Question: What jurisdiction, city, or county is the document associated with?
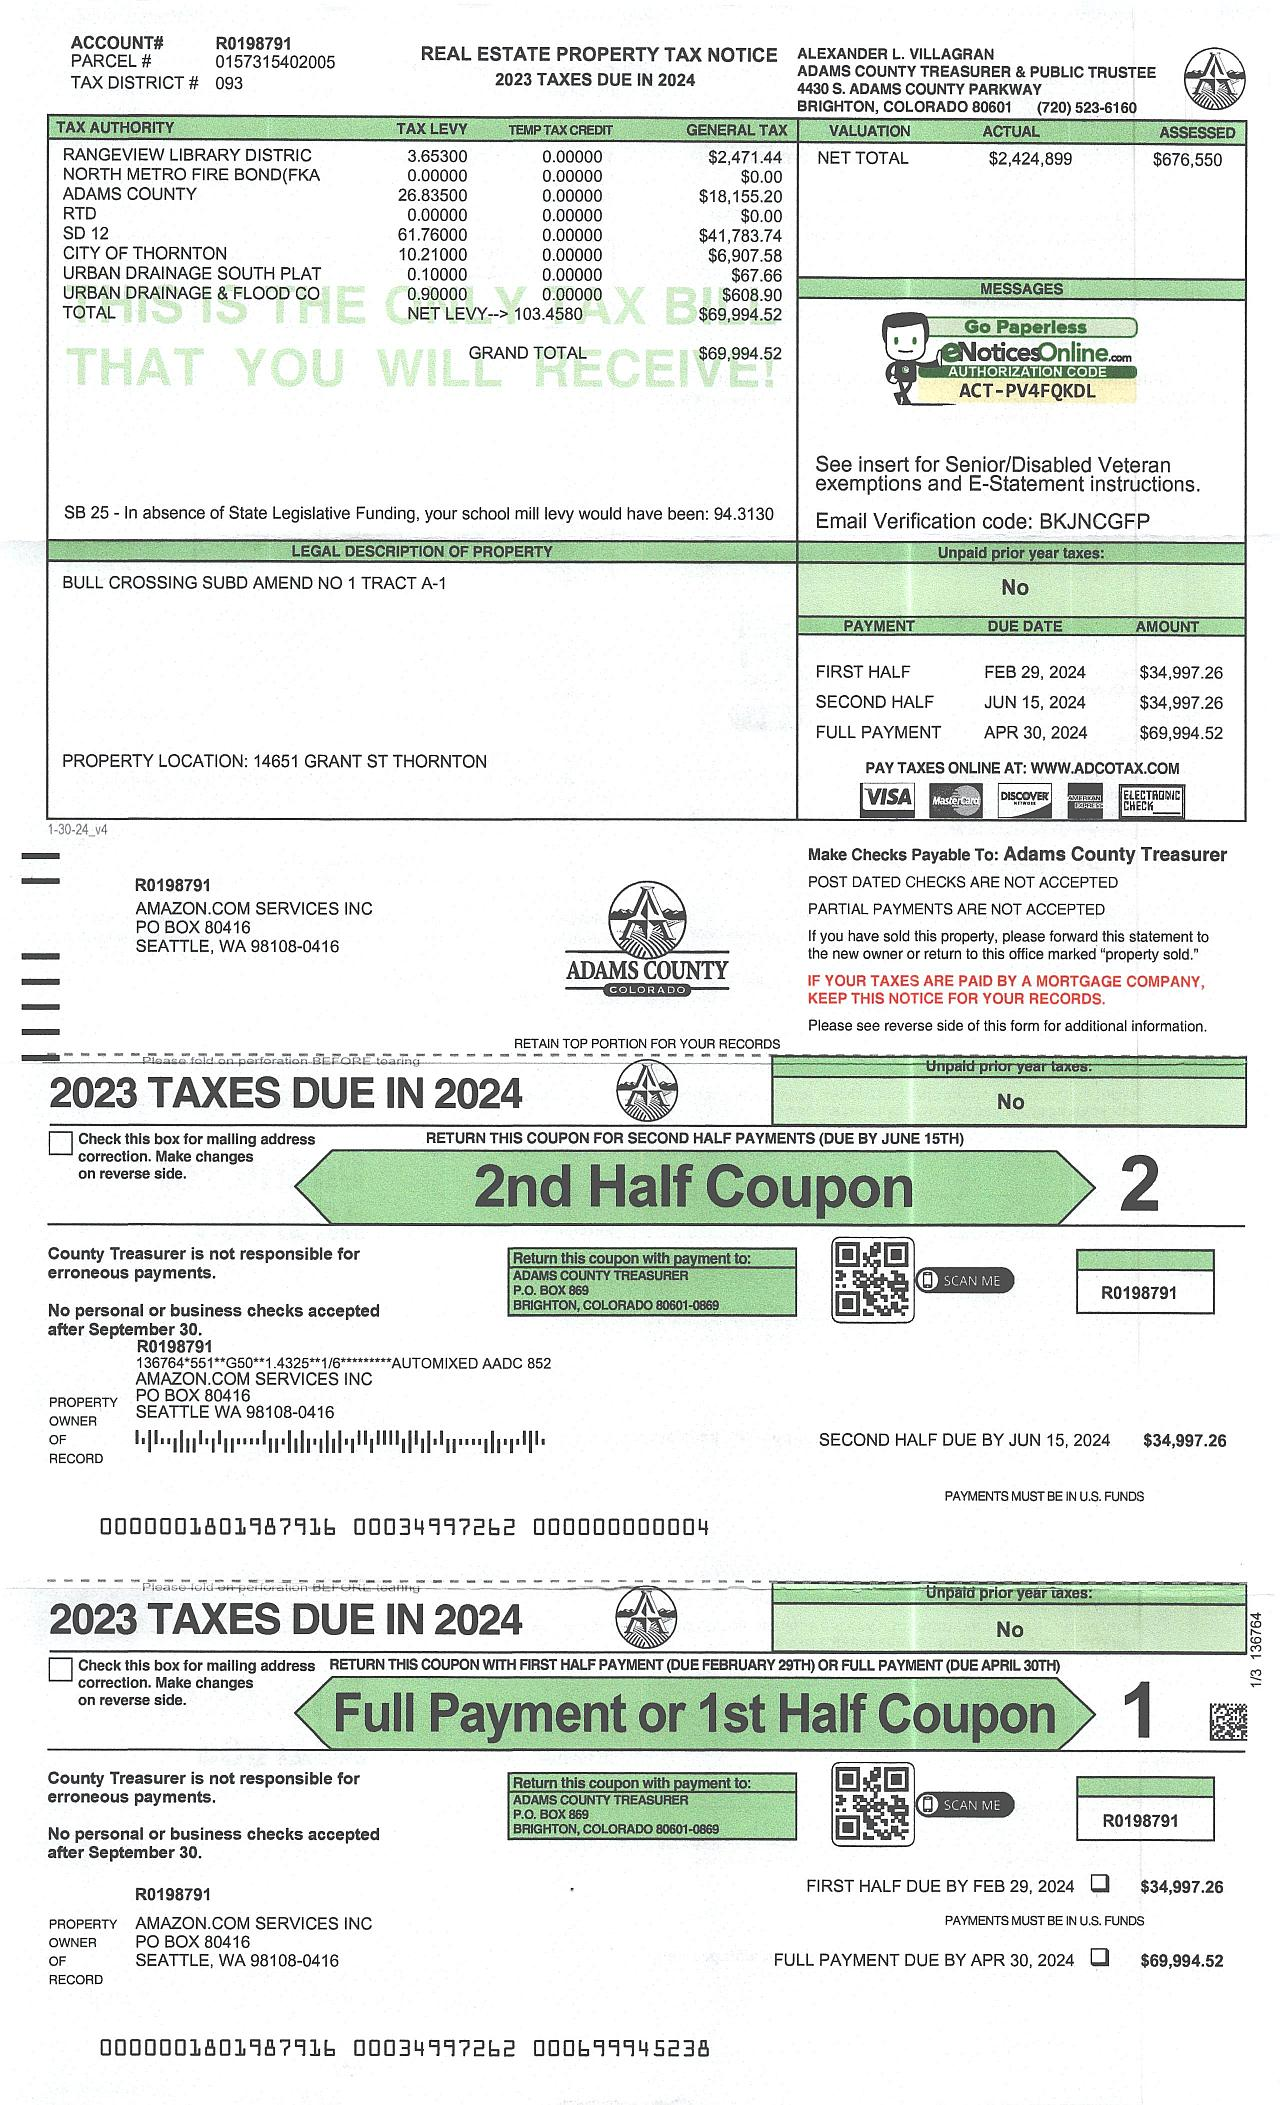
Answer: "Adams County"